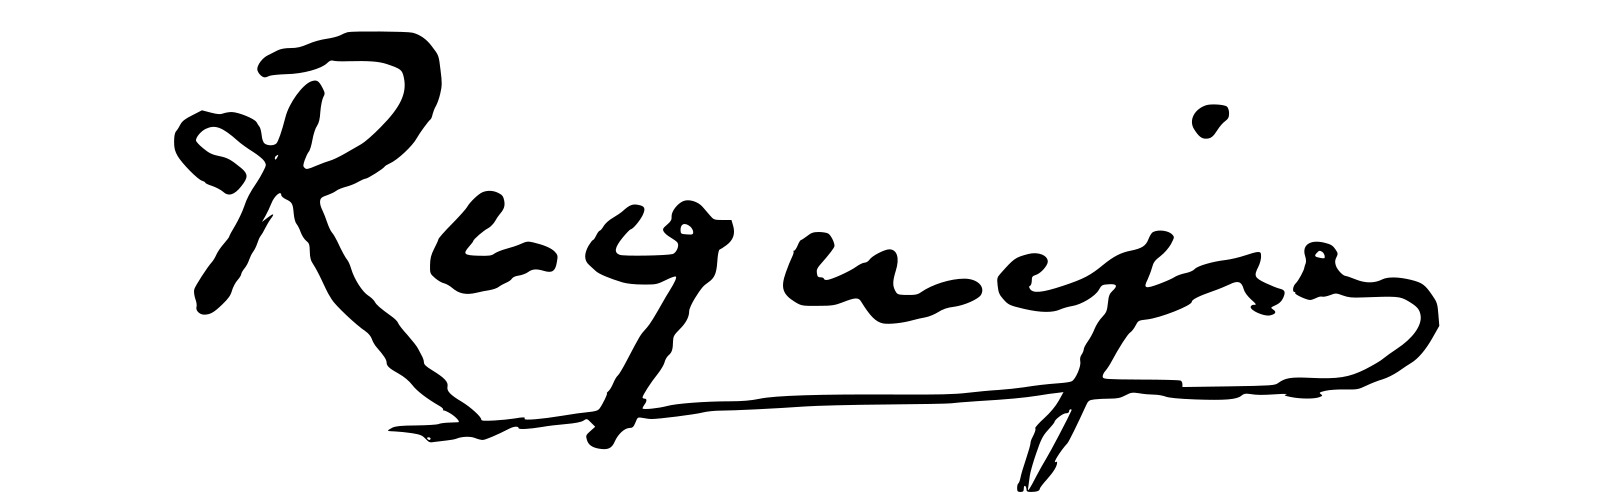
Signature of: ventura requejo